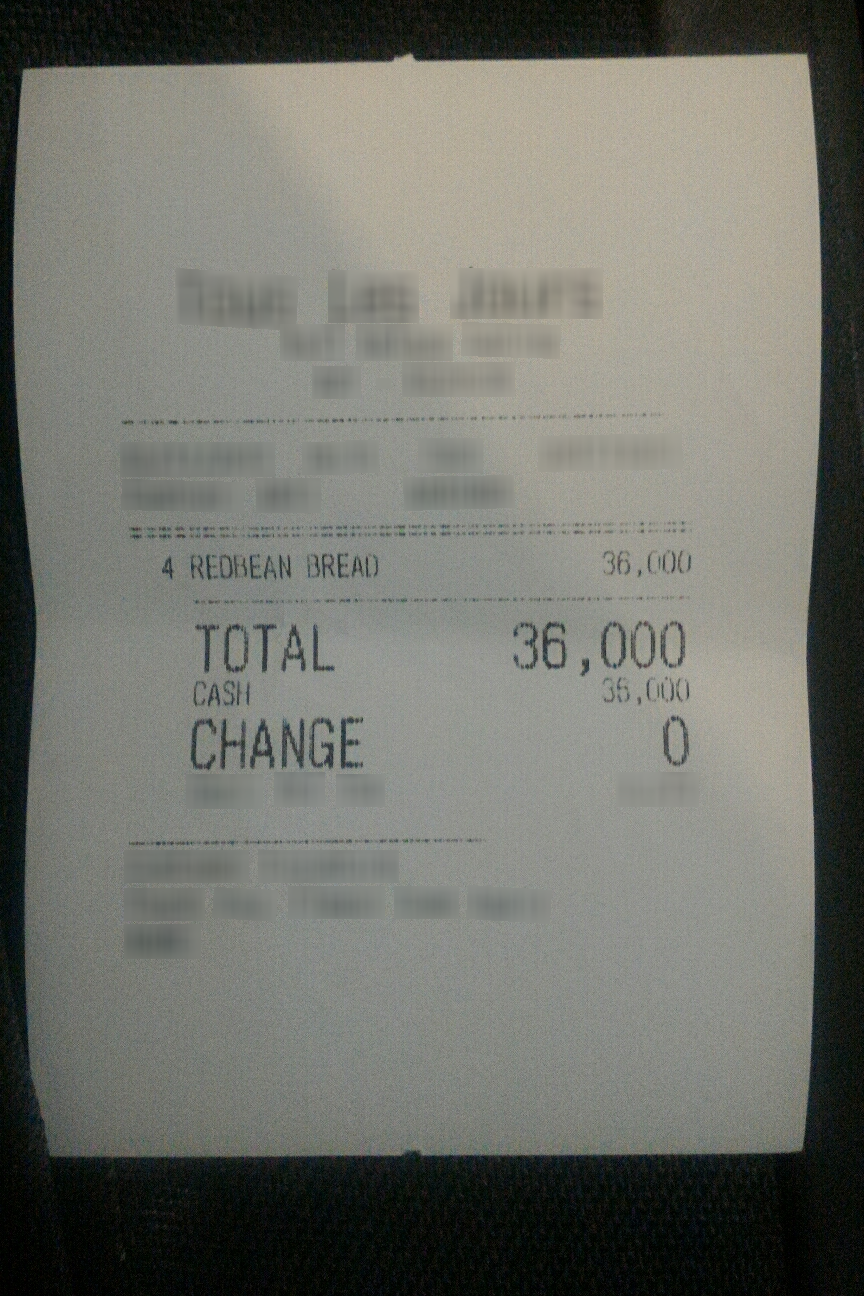
Number of items: 3
Total: 36,000
OCR text regions:
text: 4
text: REDBEAN
text: BREAD
text: 36,000
text: TOTAL
text: 36,000
text: CASH
text: 35,000
text: CHANGE
text: 0